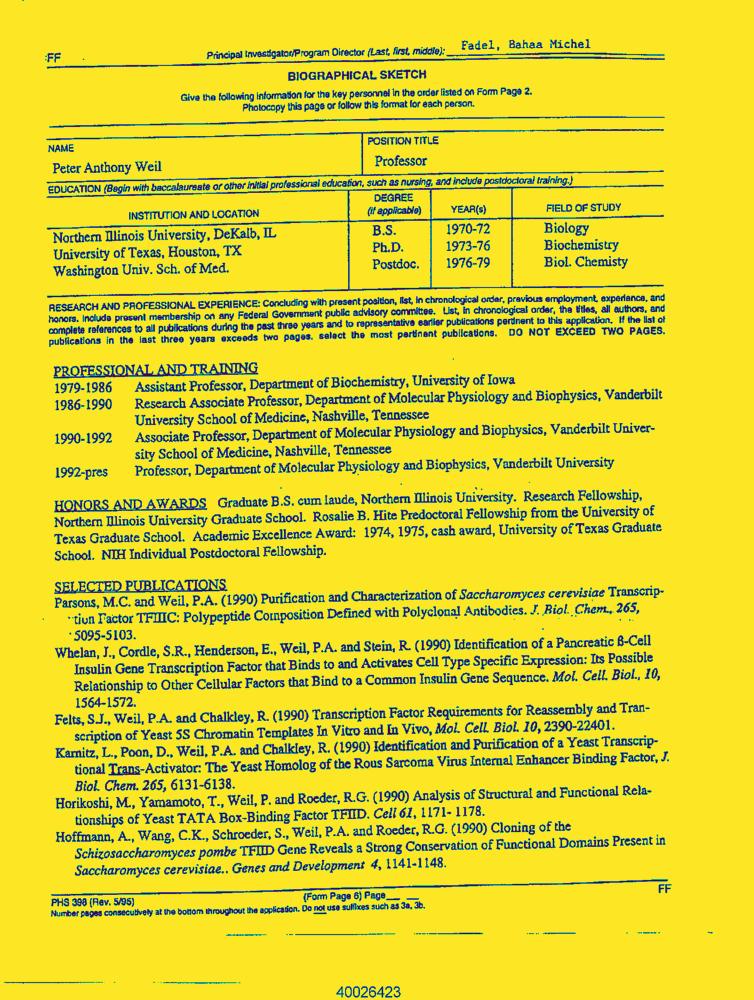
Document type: Resume-Doc